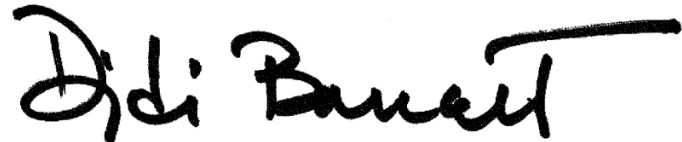
Signature of: didi barrett